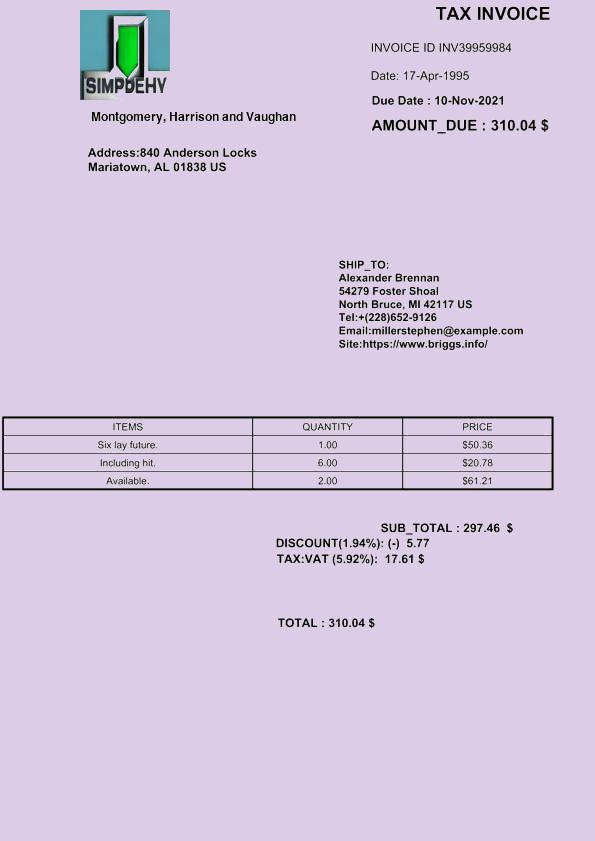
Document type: Invoice